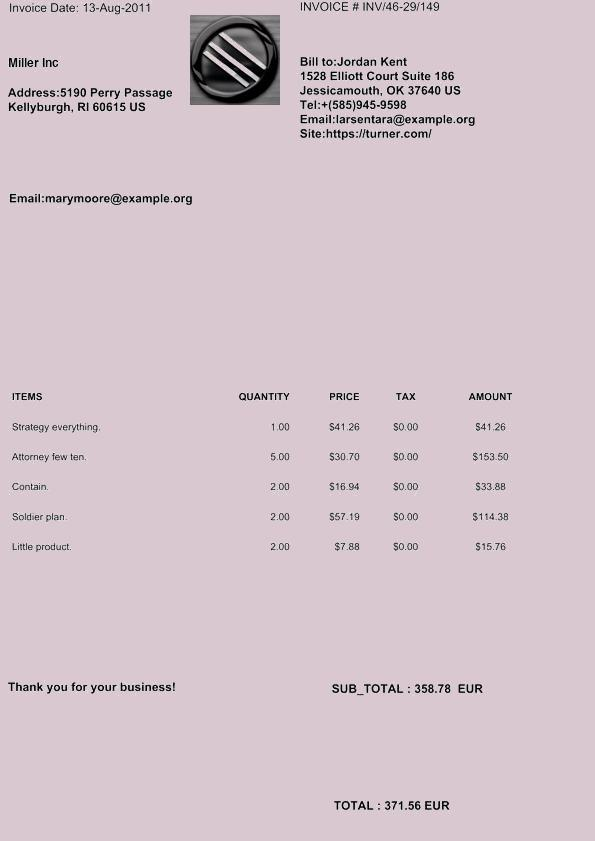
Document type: Invoice